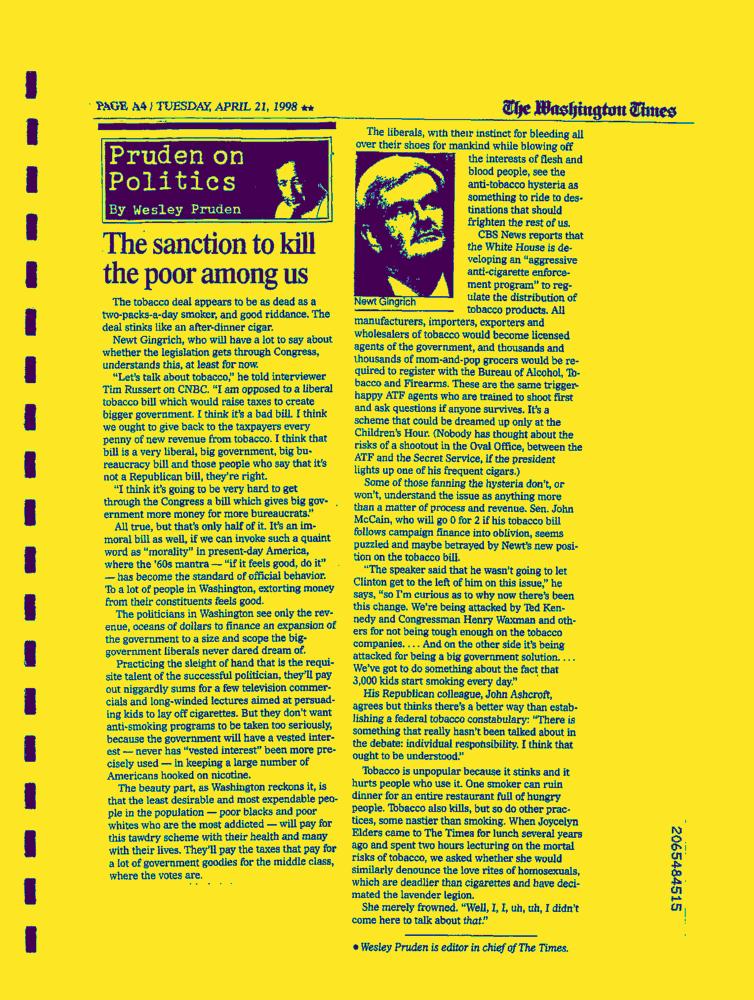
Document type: News-Article